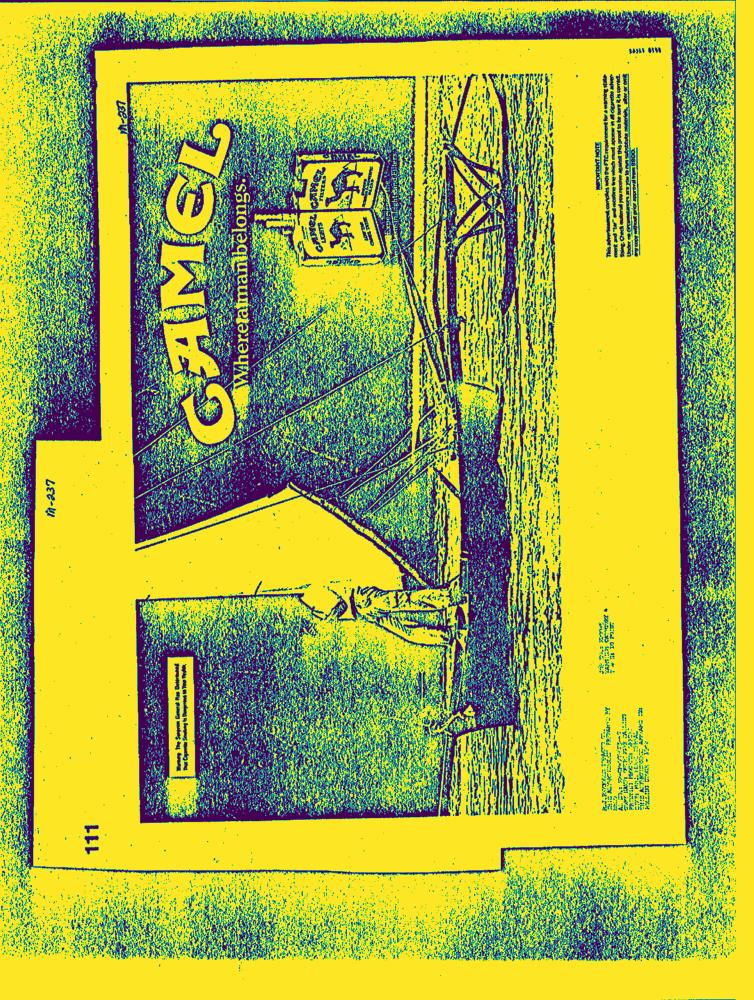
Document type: AD